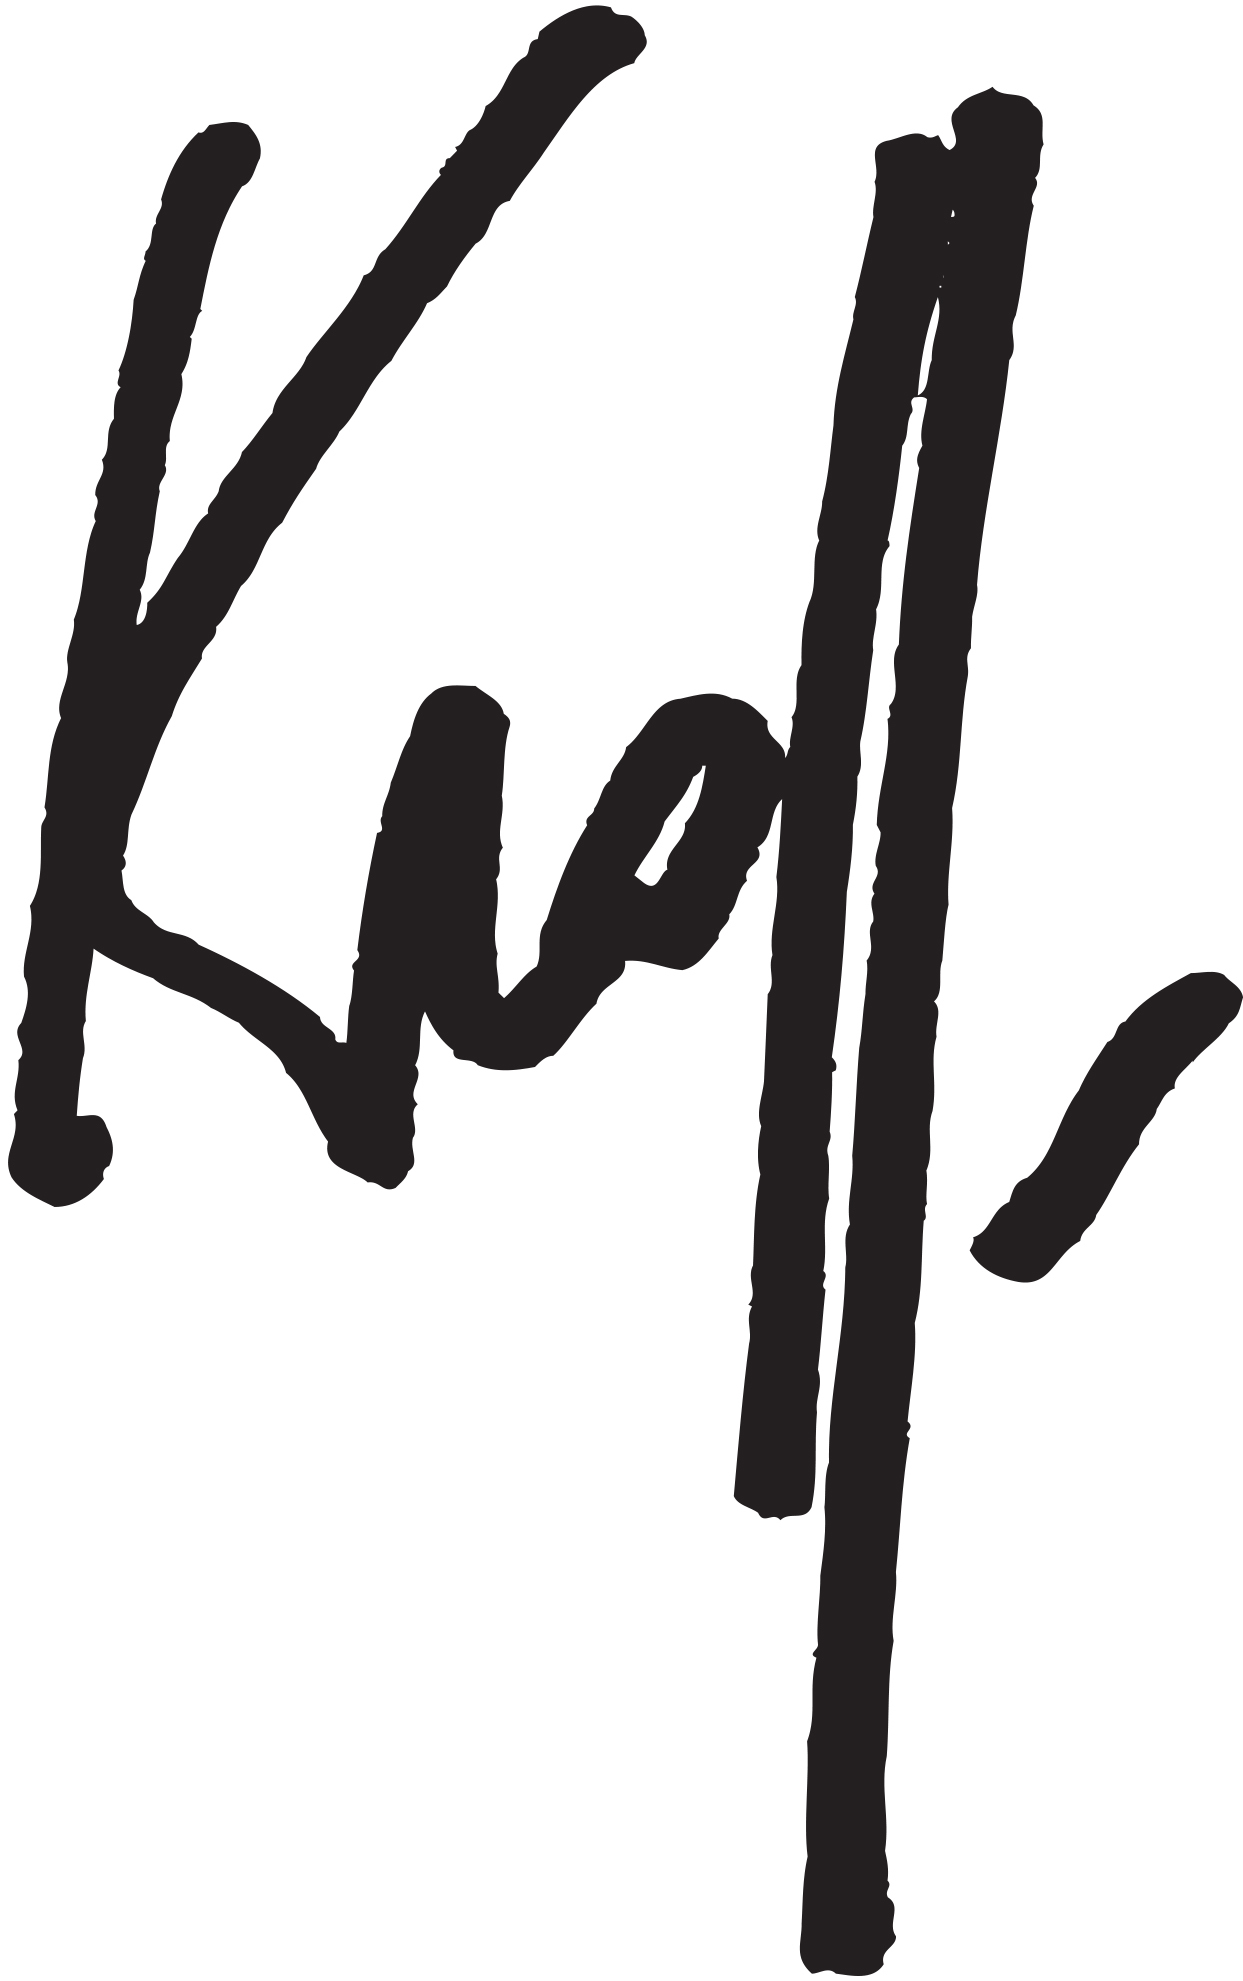
Signature of: pierre kroll